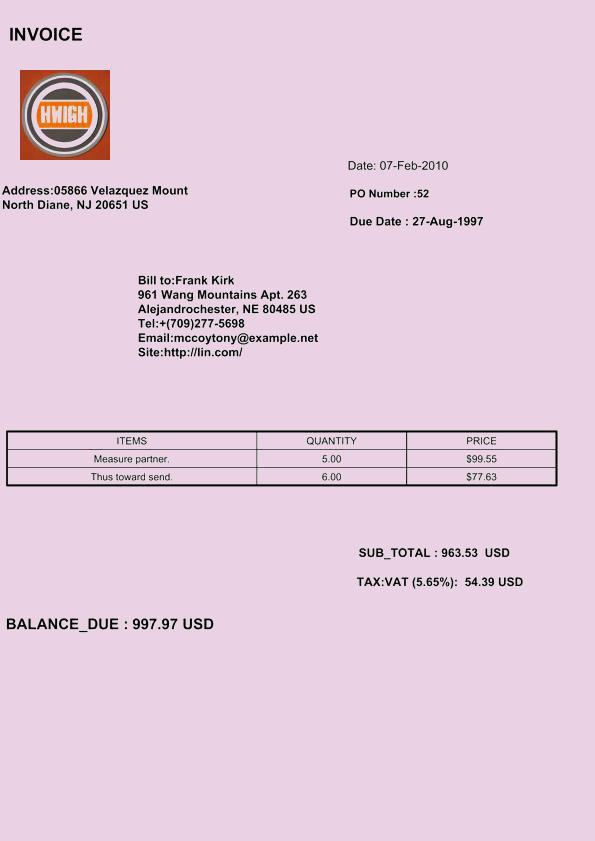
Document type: Invoice